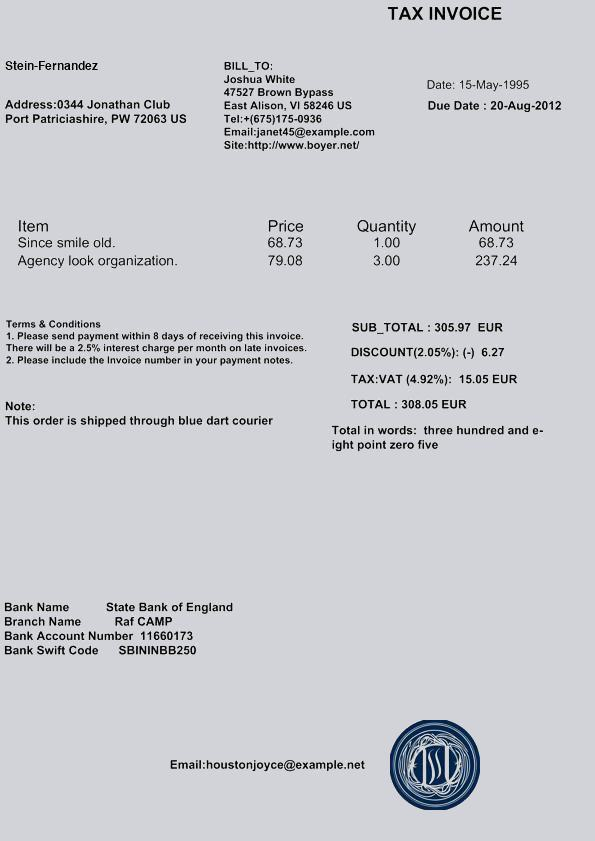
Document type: Invoice